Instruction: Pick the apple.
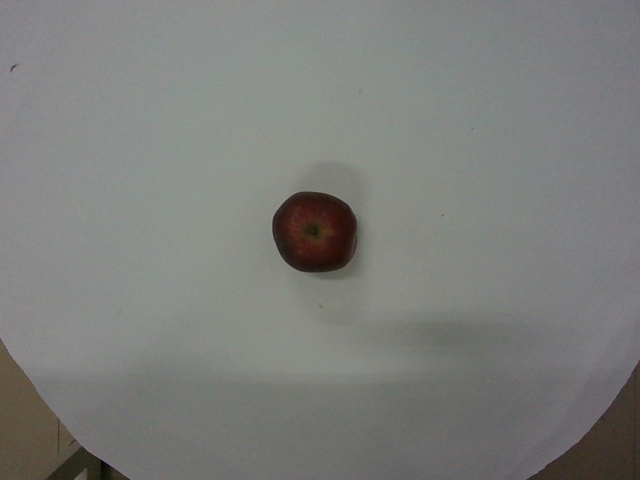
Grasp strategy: vertical